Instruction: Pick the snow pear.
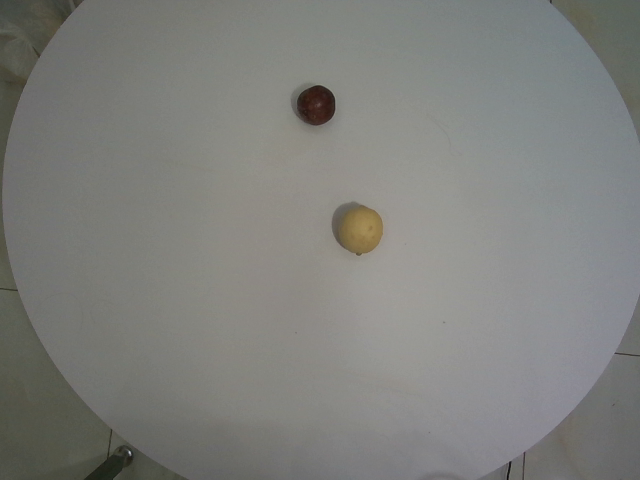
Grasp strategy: vertical